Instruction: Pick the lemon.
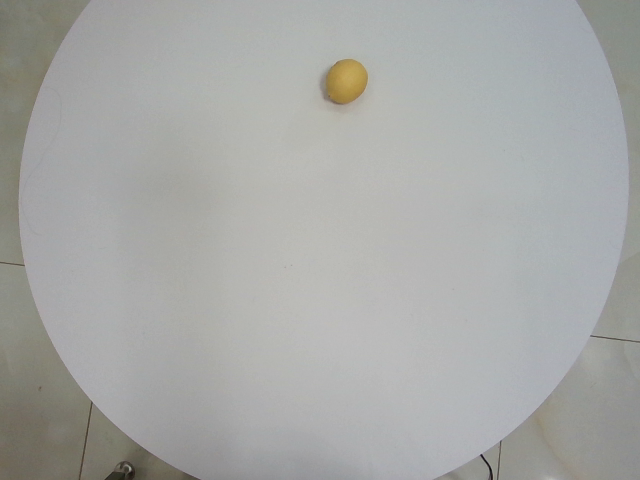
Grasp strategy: vertical